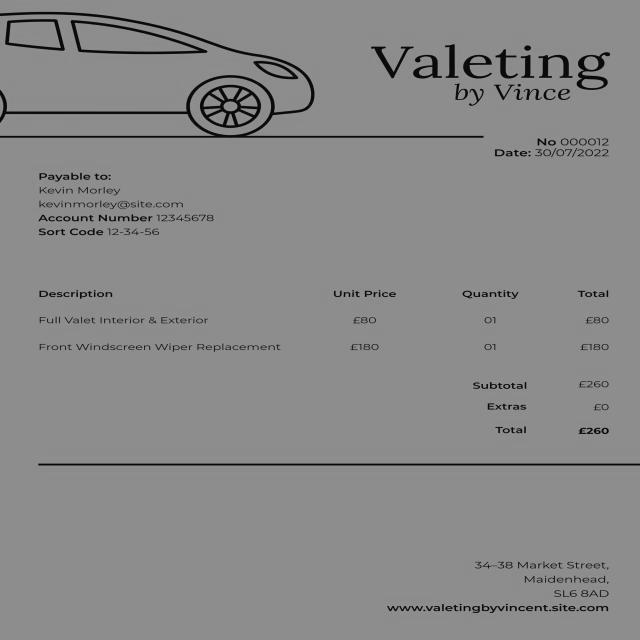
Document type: Invoice